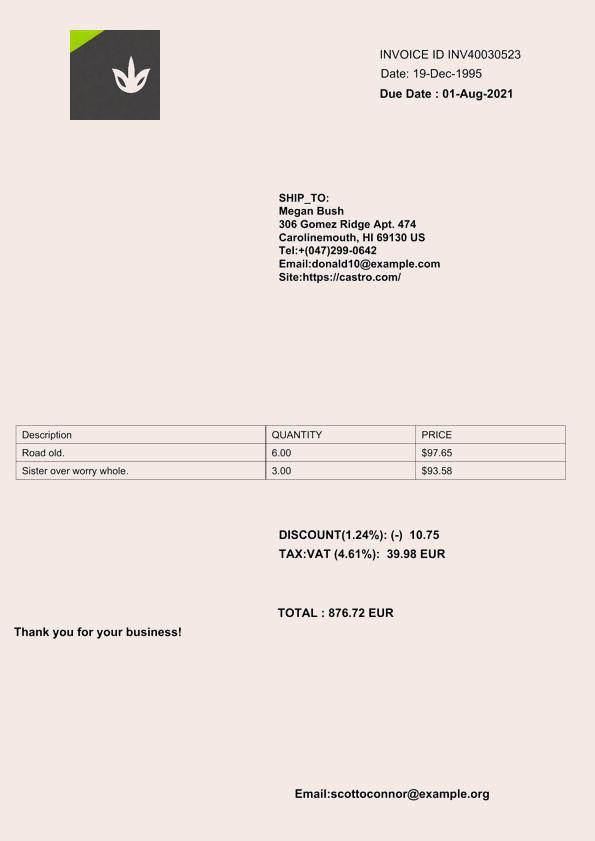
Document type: Invoice